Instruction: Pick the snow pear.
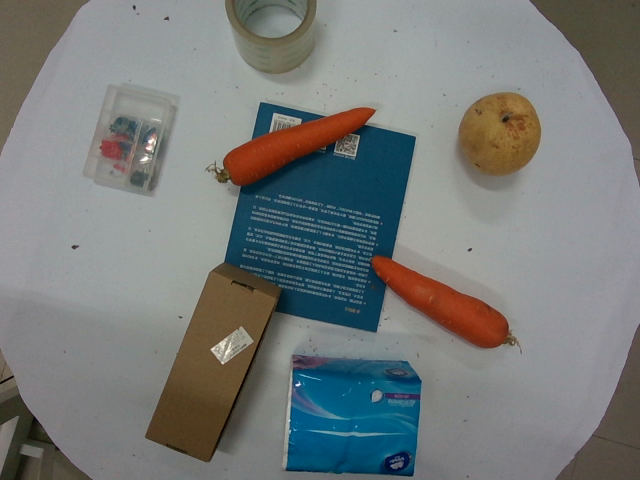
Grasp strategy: vertical